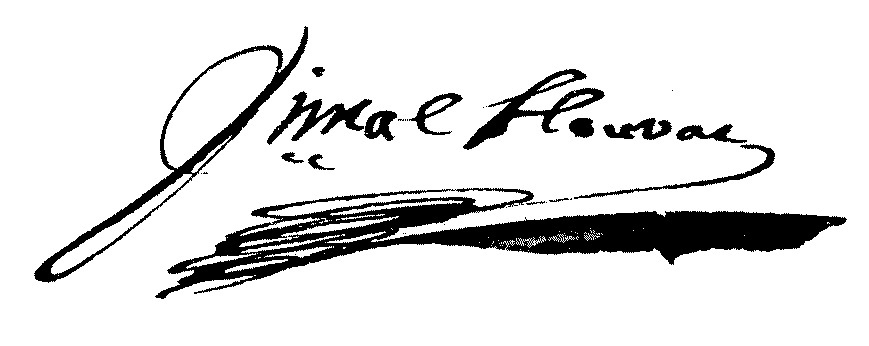
Signature of: jean joseph vimal flouvat